Question: What is the suspected problem?
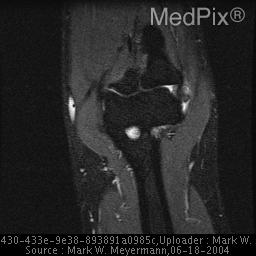
Answer: The findings suggest :  Recent histologic studies have shown that angiofibroblastic tendinosis with a lack of inflammation in the surgical specimens of patients with lateral epicondylitis which suggests that the abnormal signal seen on MR images is secondary to tendon degeneration and repair rather than tendinitis.
 MR imaging is useful in assessing the degree of tendon damage in 4-10% of the cases that are resistant  to conservative therapy.  Tendon degeneration is manifested by normal to increased tendon thickness with increased signal intensity in T1-weighted images that does not further increase in signal intensity on the T2-weighted images.  Complete tears may be diagnosed on MR imaging by identifying a fluid filled gap separating the tendon from its adjacent bony attachment site.
Magnetic resonance imaging is useful in identifying high grade partial tears and complete tears that are unlikely to improve with rest and repeated steroid injections.  The lack of a significant abnormality involving the common extensor tendon on MR imaging may prompt consideration of an alternate diagnosis such as radial nerve entrapment which may mimic or accompany lateral epicondylitis.
Coronal, STIR image of the elbow demonstrates high T2 signal within and surrounding the common extensor tendons consistent with lateral epicondylitis.. Coronal STIR images of the elbow demonstrate high T2 signal within and surrounding the common extensor tendons consistent with lateral epicondylitis.. The patient might have a history of 37 y/o male with elbow pain of unknown origin..